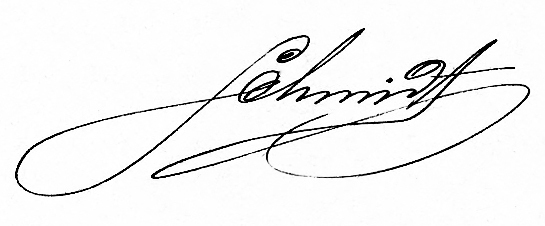
Signature of: václav schmidt